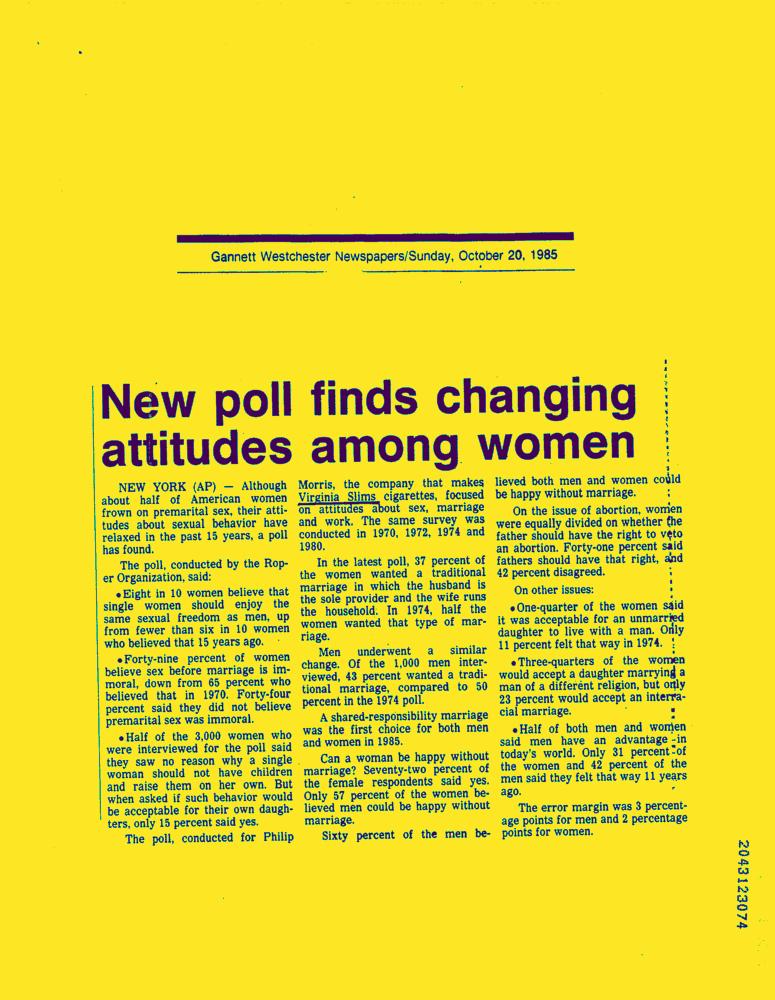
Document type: News-Article